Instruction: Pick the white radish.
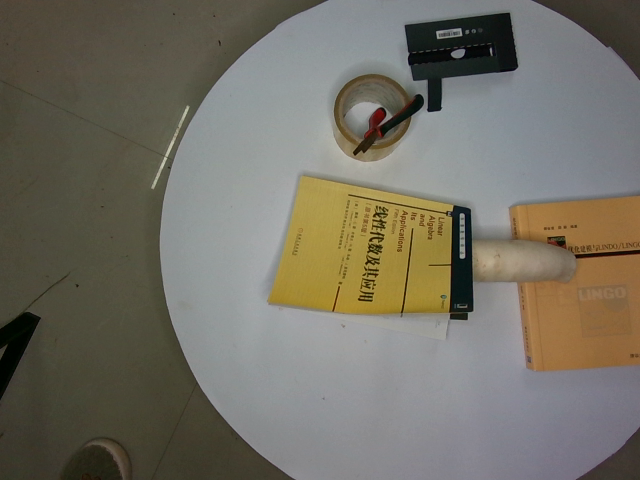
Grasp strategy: vertical